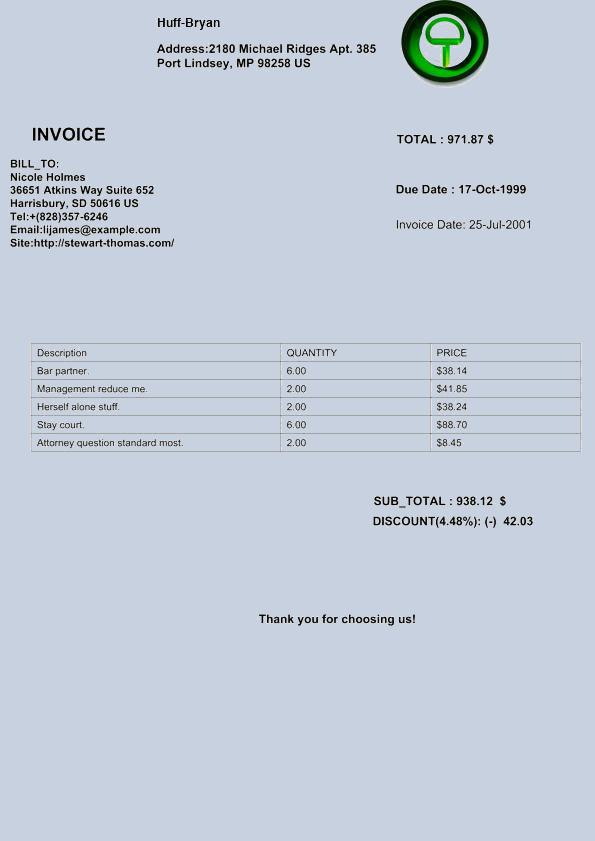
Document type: Invoice